Question: What appears to be the issue?
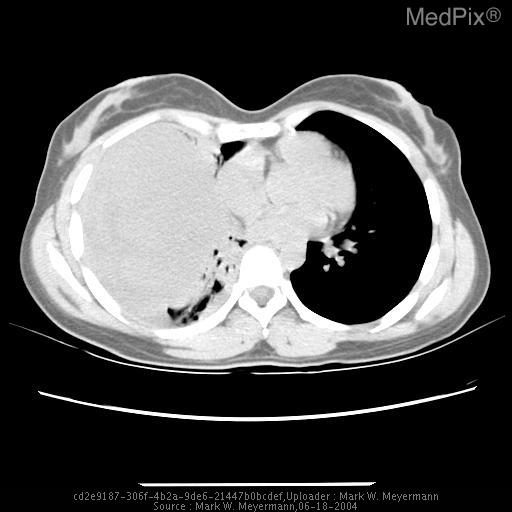
Answer: The findings suggest CT without----There is a 12 x 9 x 10cm mass in the base of the right lung. There is some mass effect on the mediastinal structures, shifting them to the left.  The mediastinal structures are poorly visualized, however, on this non-contrast study. The cardiac fat plane appears to be intact.  There is no significant mediastinal lymphadenopathy demonstrated.  There is a moderate-sized right pleural effusion.
CT with----Axial images were obtained through the thorax demonstrating a large highly vascular right lower thoracic mass.  The mass causes mild left shift with mediastinal structures and has enlarged slightly compared to the prior CT. It is unclear whether the mass originates from the parenchyma or from the chest wall.  There is complete collapse of the right lower lobe and right middle lobe, with a right pleural effusion.  There is no mediastinal adenopathy or additional pulmonary lesions.). Malignant embryonal rhabdomyosarcoma of the right lung.. The patient might have a history of 26-year old shortness-of-breath walking one flight of stairs for roughly twenty yards. 5 years ago she was diagnosed with a bulky embryonal rhabdomyosarcoma of her right hand. She received 5400 cGy to the area and hoping to gain local control.  She did have local recurrence and required amputation in 2001 when the locally recurrent tumor became bulking and had uncontrolled bleeding..